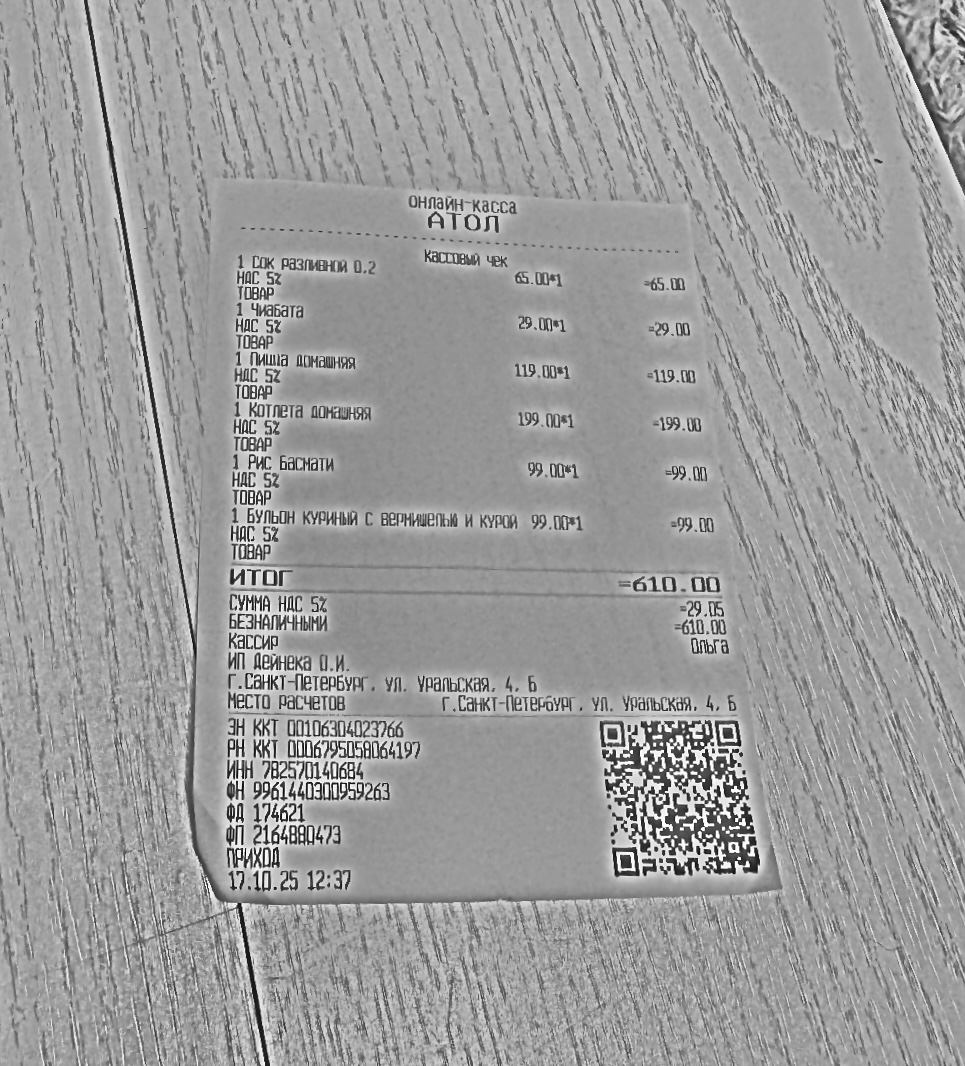
Продавец: ИП Дейнека О.И.
ИНН: 782570140684
Дата: 17.10.25
Товары: 1 Сок разливной 0,2; 1 Чиабата; 1 Пицца домашняя; 1 Котлета домашняя; 1 Рис Басмати; 1 Бульон куриный с вермишелью и курой
Количество: 1; 1; 1; 1; 1; 1
Цена: 65.00; 29.00; 119.00; 199.00; 99.00; 99.00
Сумма: 65.00; 29.00; 119.00; 199.00; 99.00; 99.00
Итого: 610.00